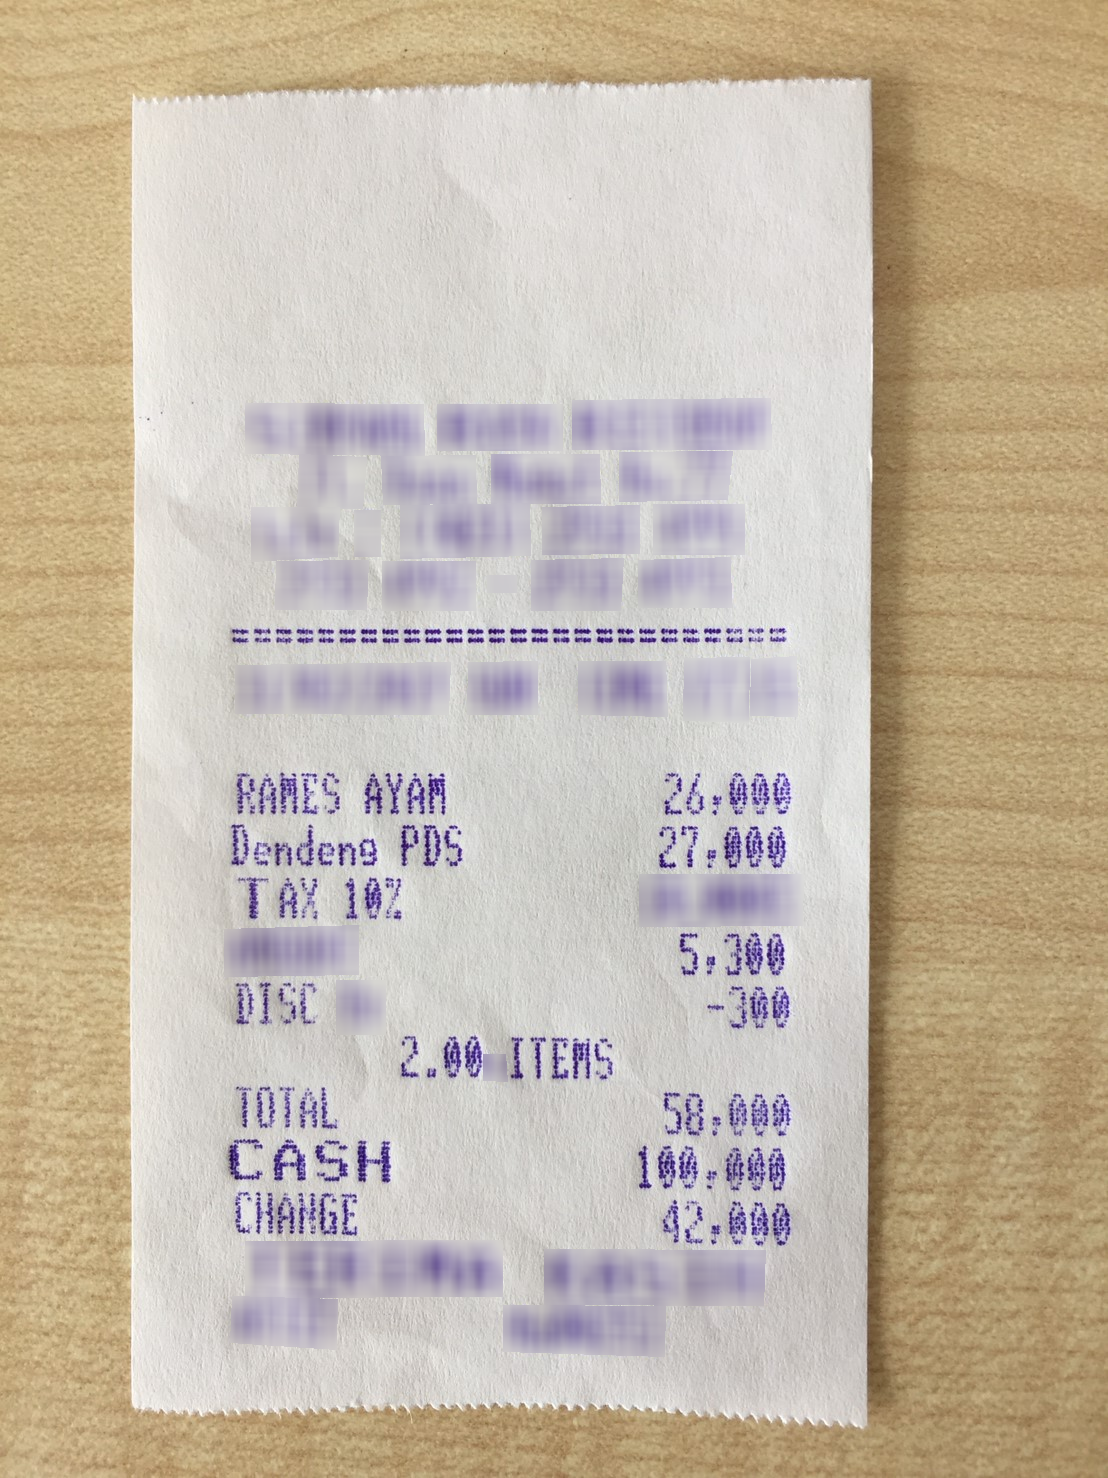
Number of items: 2
Tax: 5,300
Total: 58,000
OCR text regions:
text: TAX
text: 10%
text: 5,300
text: DISC
text: -300
text: RAMES
text: AYAM
text: 26,000
text: TOTAL
text: 58,000
text: CASH
text: 100,000
text: CHANGE
text: 42,000
text: 2.00
text: ITEMS
text: Dendeng
text: PDS
text: 27,000